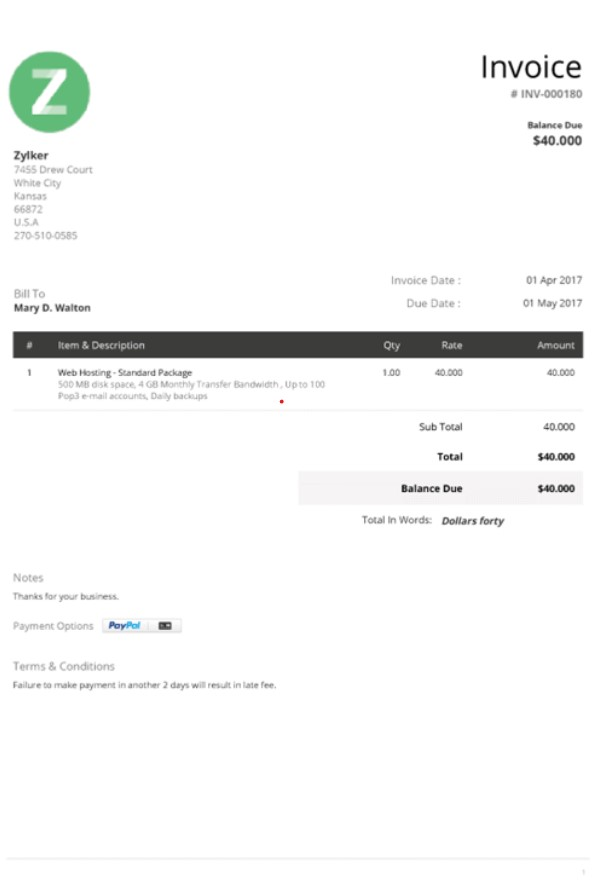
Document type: Invoice